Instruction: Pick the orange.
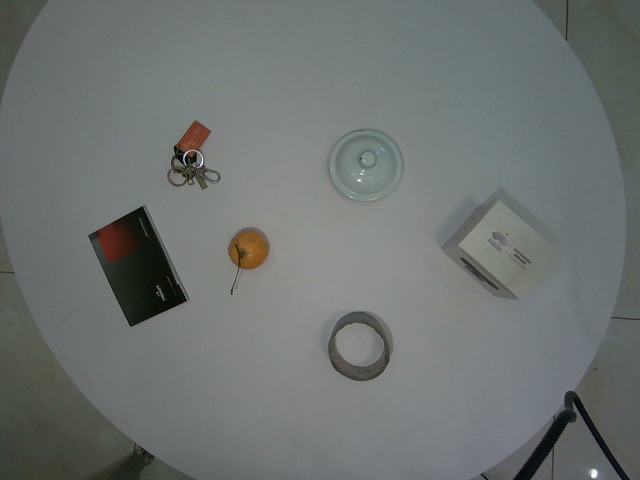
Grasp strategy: vertical